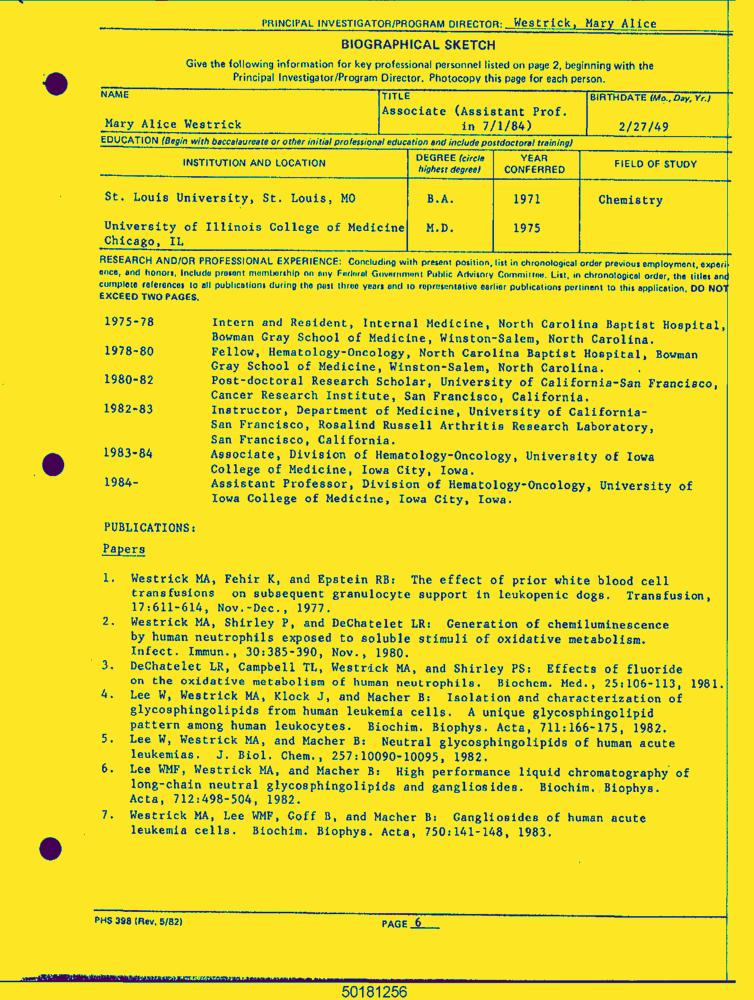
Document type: Resume-Doc